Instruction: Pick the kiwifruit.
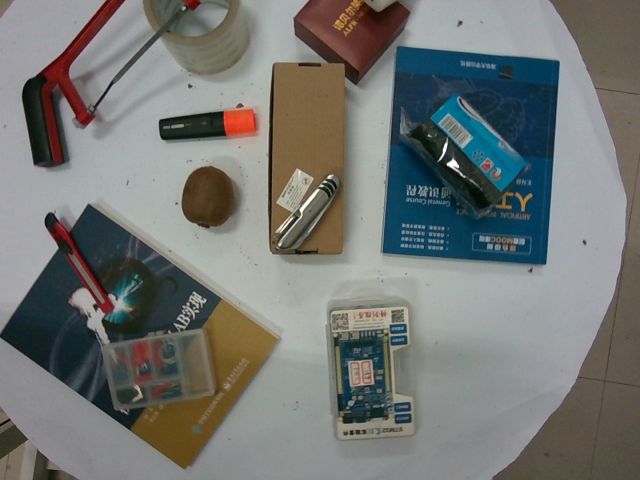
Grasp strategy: vertical